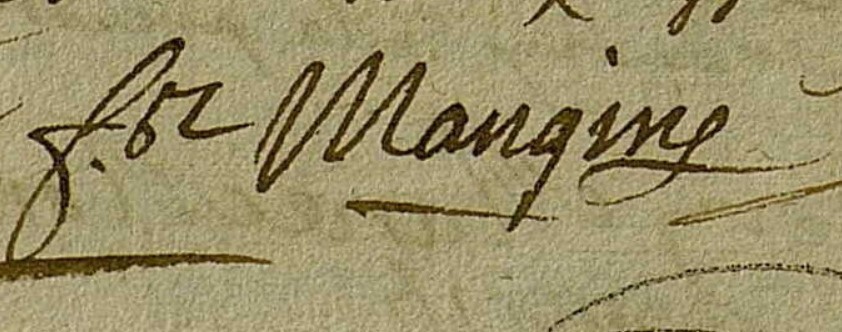
Signature of: françois mangin